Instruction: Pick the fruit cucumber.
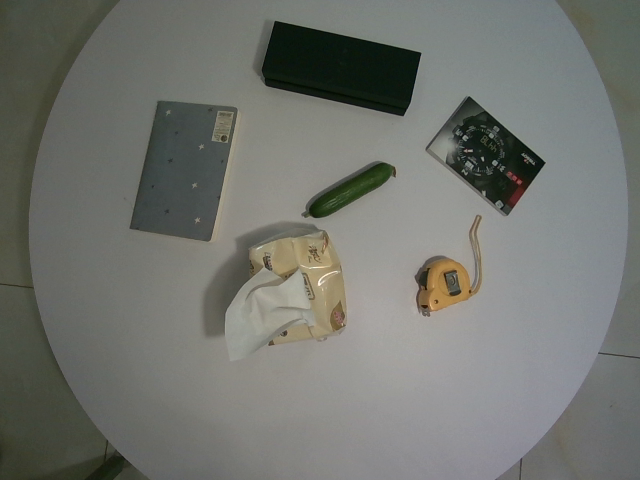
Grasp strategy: vertical